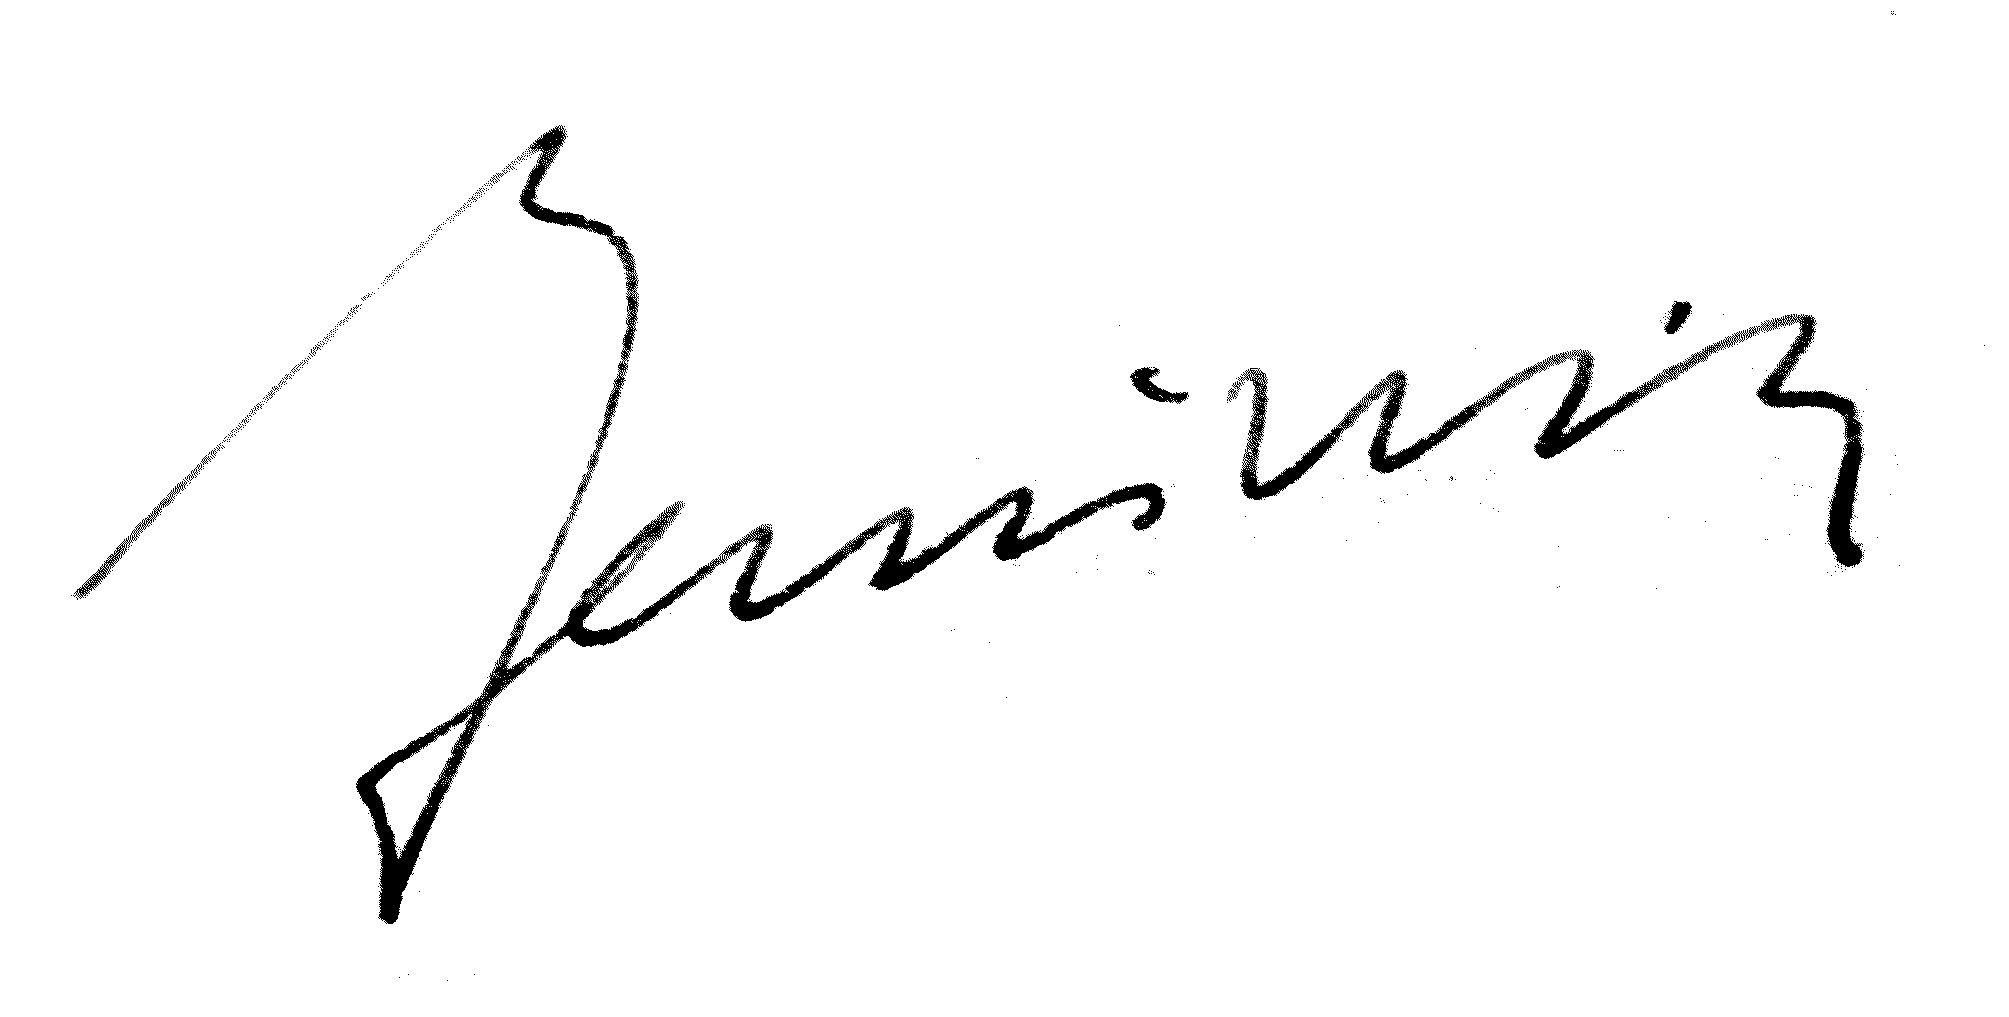
Signature of: pierre pflimlin